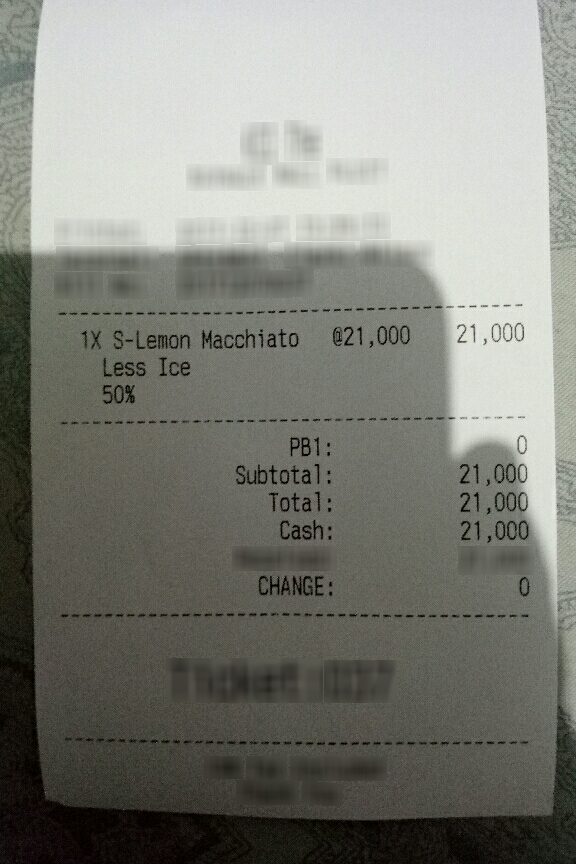
Receipt information:
subtotal: 21,000
total: 21,000
line_items: item_name: S-Lemon Macchiato
item_value: 21,000
item_quantity: 1